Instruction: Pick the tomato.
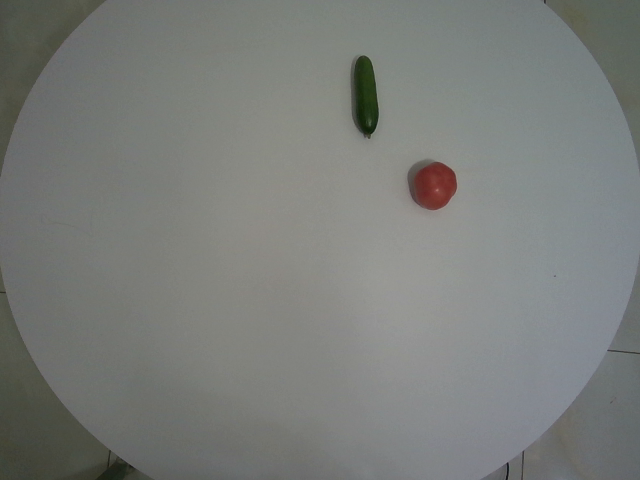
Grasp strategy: vertical